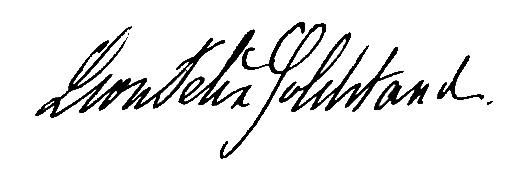
Signature of: leon feliks goldstand